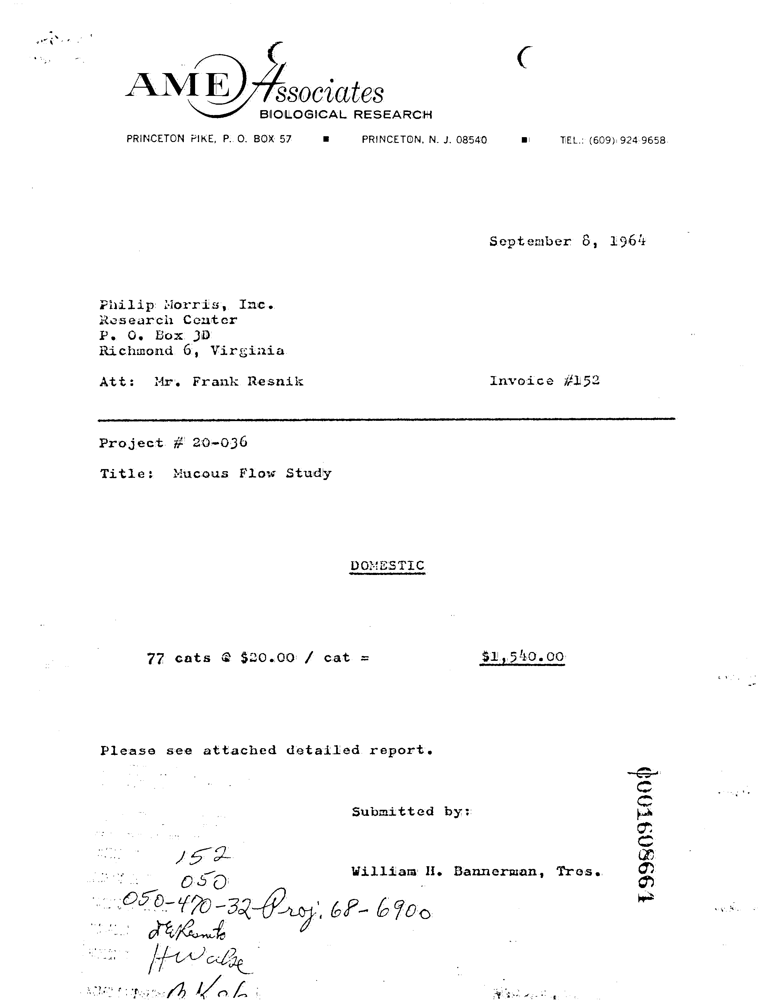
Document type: Invoice